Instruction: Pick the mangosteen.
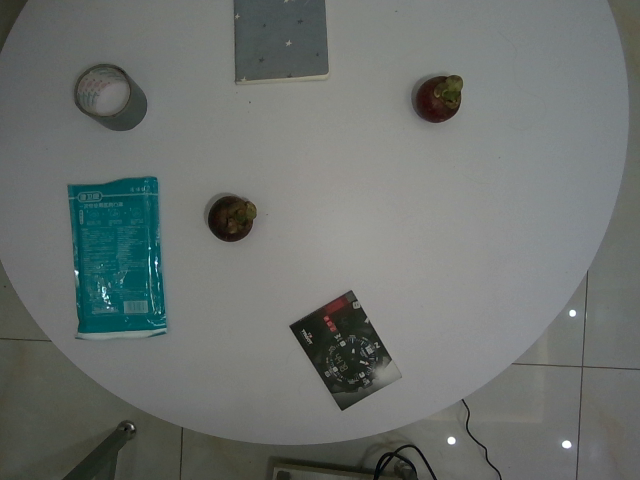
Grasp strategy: vertical